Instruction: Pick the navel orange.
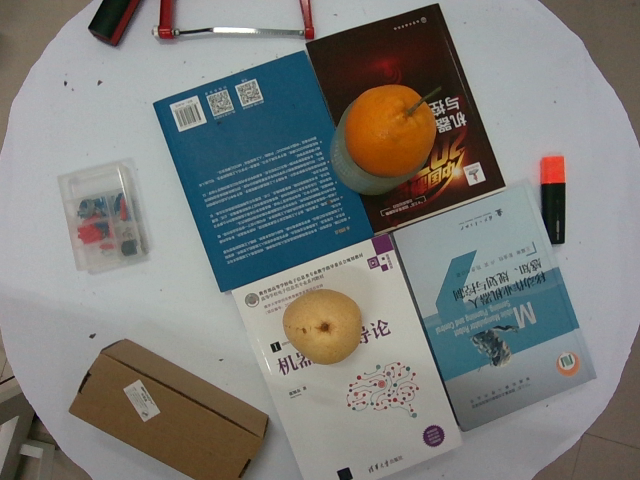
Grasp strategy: vertical